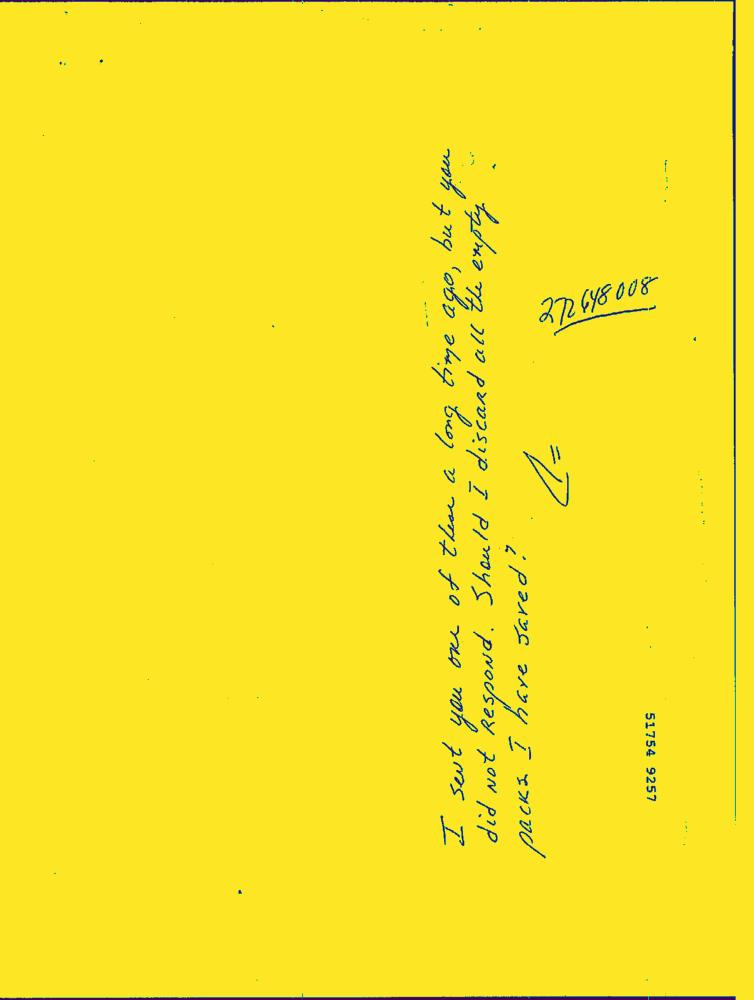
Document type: Hand-Written